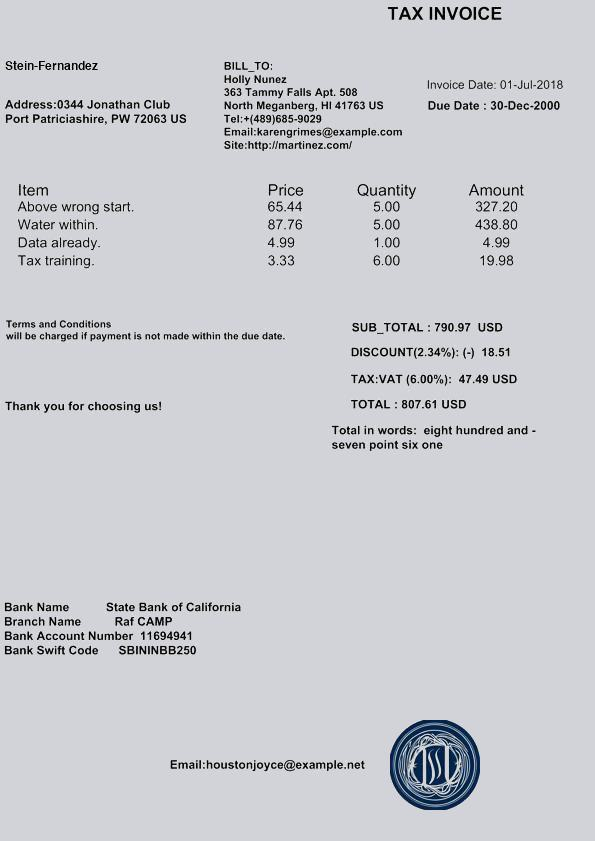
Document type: Invoice